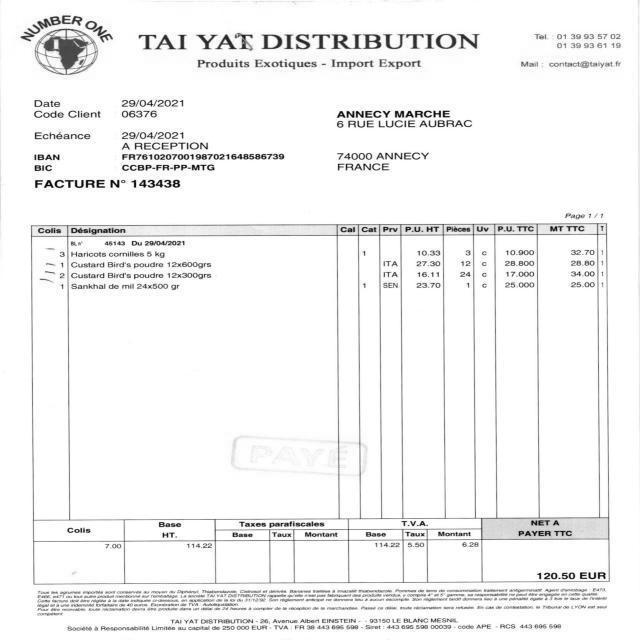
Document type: Invoice